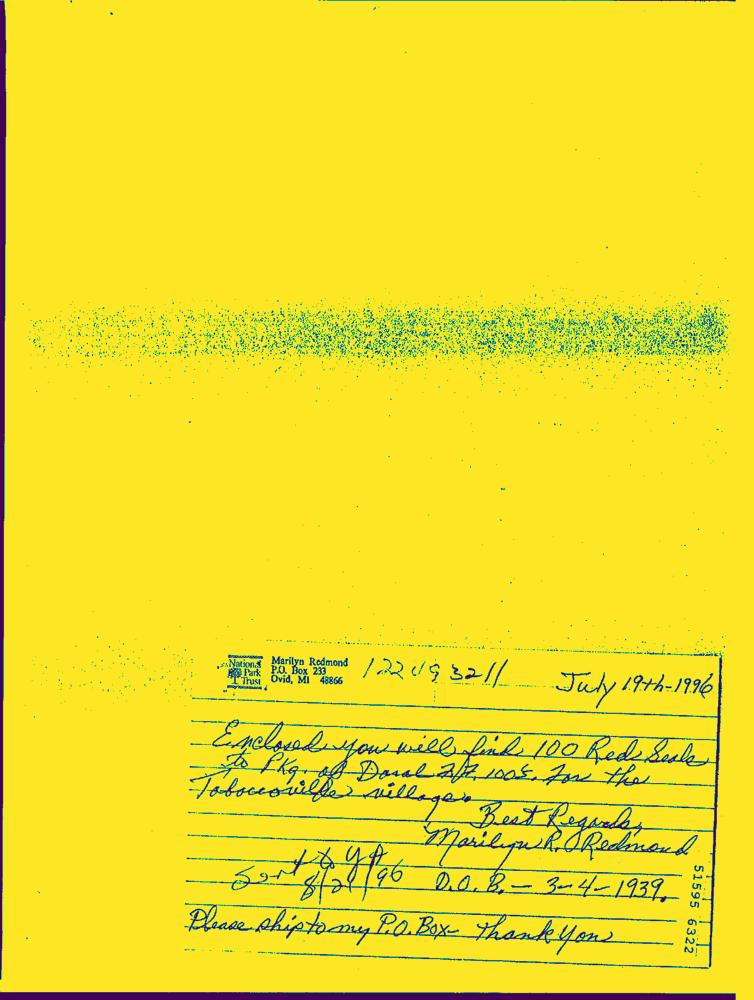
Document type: Hand-Written